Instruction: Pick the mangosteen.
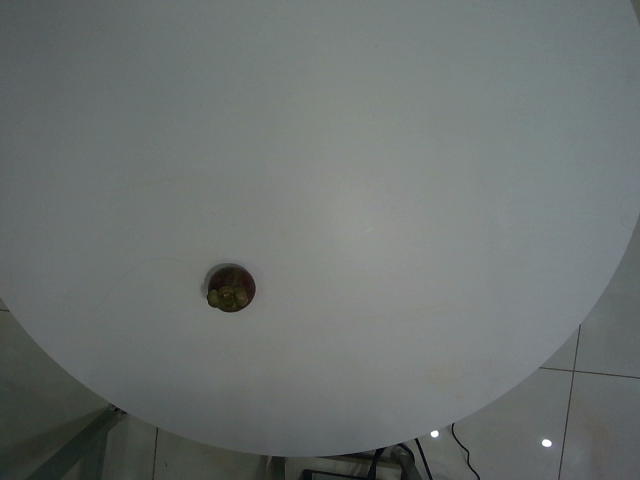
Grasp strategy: vertical